Question: What is the suspected problem?
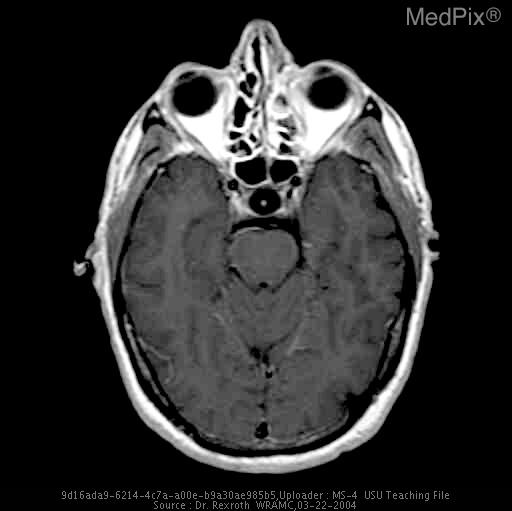
Answer: The findings suggest Focal cyst like collection of fluid at the sella turcica which minimally displaces the pituitary tissue inferiorly and the surrounds the pituitary infundibulum, but does not displace it. The sella is minimally expanded to 1.6 cm in diameter.. Focal cyst like collection of fluid at the sella turcica which minimally displaces the pituitary tissue inferiorly and the surrounds the pituitary infundibulum, but does not displace it. The sella is expanded to 1.6 cm in diameter.. The patient might have a history of 53 yo male with acute onset of severe headache.